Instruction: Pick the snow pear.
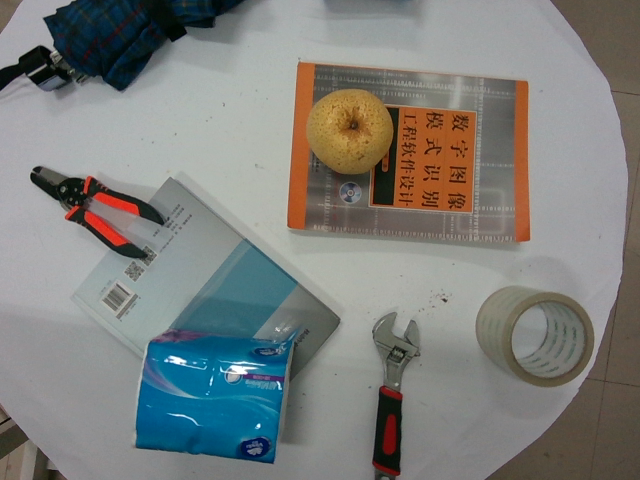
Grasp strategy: vertical